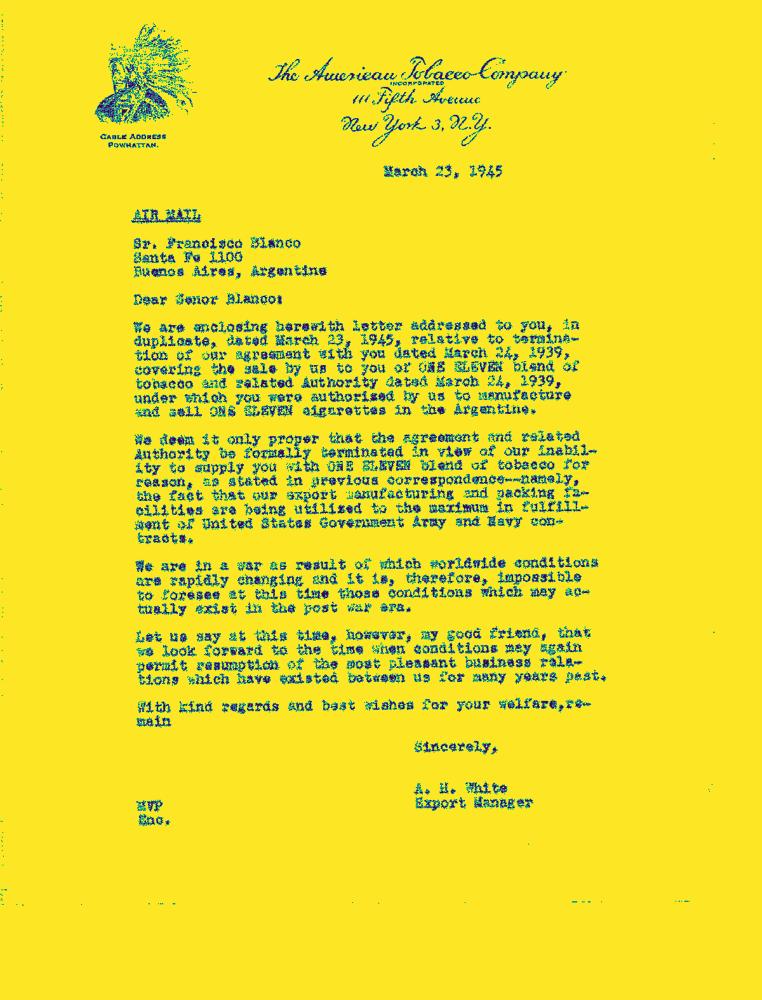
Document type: Letter-Doc